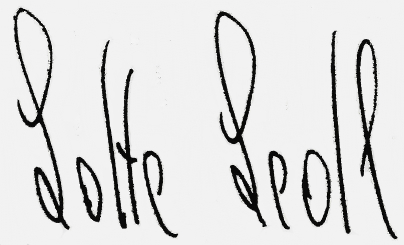
Signature of: lotte ledl